Question: What is the suspected problem?
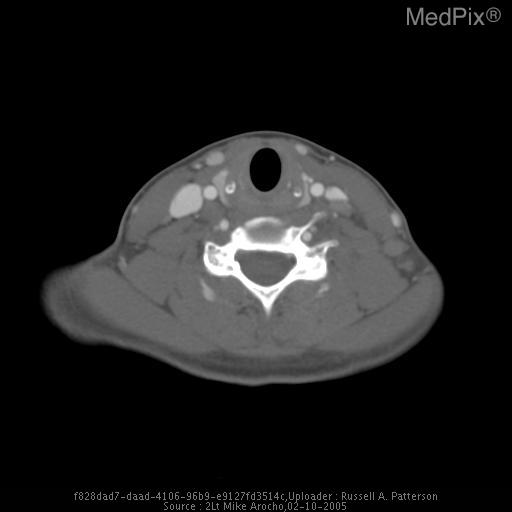
Answer: The findings suggest •  CXR: Enlargement of the right paratracheal stripe (8mm).
•  CT, neck:  2.4 x 2.4 cm mediastinal mass (enlarged lymph node). CT Slice Image (Axial)- enlarged lymph nodes both sides of neck. The patient might have a history of 27 yr old woman with c/o lymphadenopathy and fatigue for several months.